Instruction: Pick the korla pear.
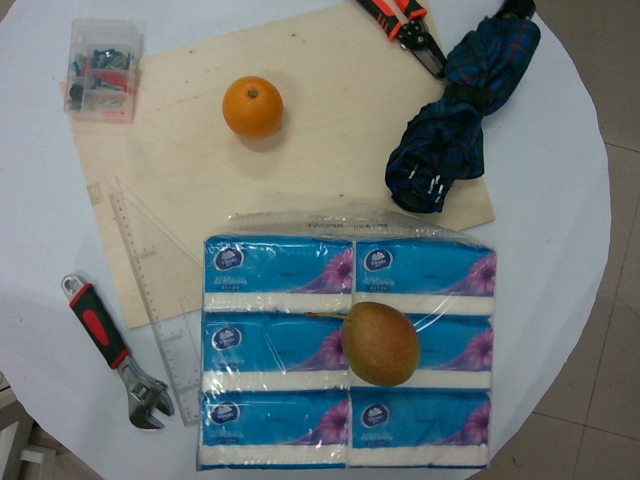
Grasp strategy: vertical